Question: What might the diagnosis be?
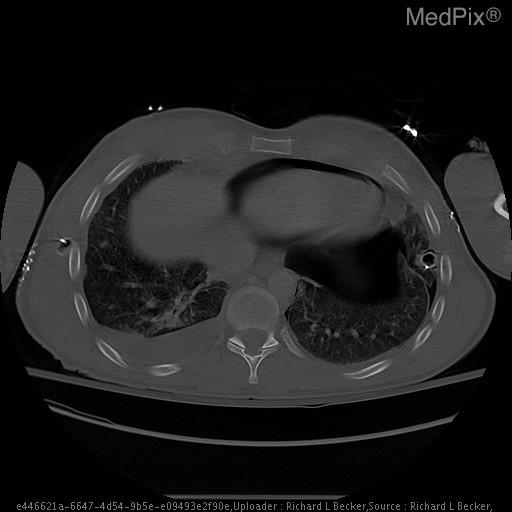
Answer: The possible diagnosis includes •  Pneumopericardium
•  Pneumomediastinum
•  Pneumothorax.